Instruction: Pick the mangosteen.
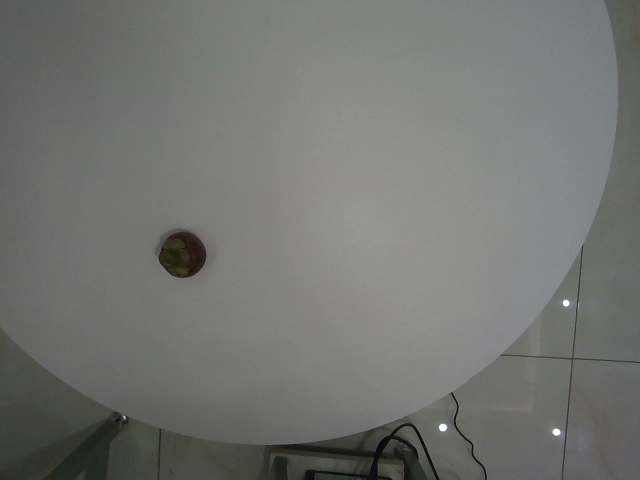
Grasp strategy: vertical